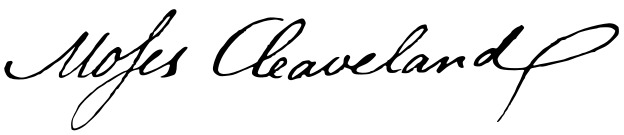
Signature of: moses cleaveland